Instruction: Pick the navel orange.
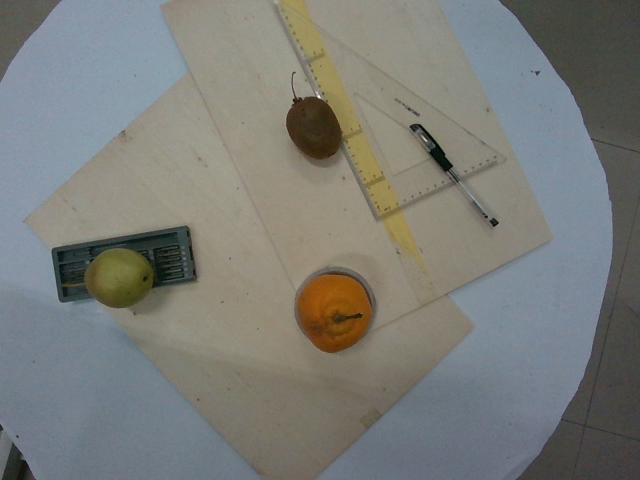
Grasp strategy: vertical